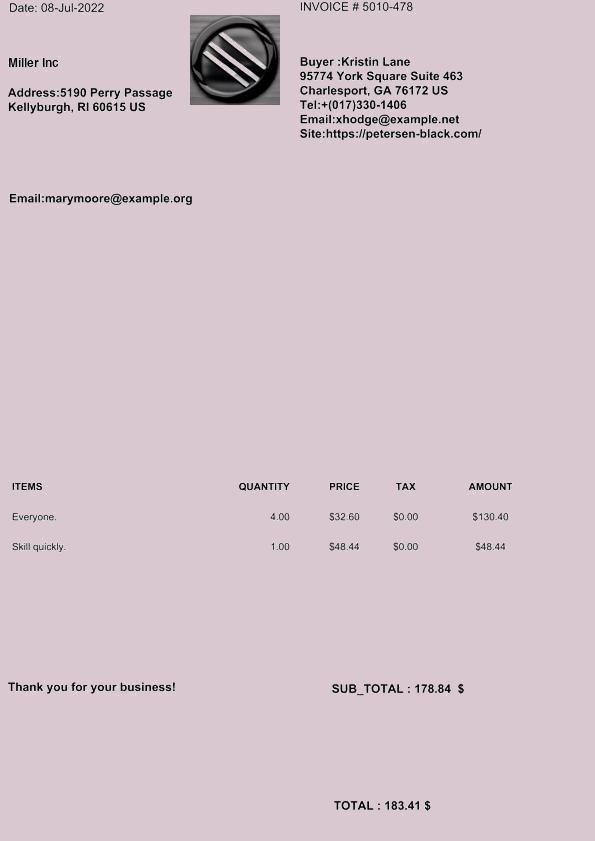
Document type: Invoice